Question: What is the filing due date as per the document?
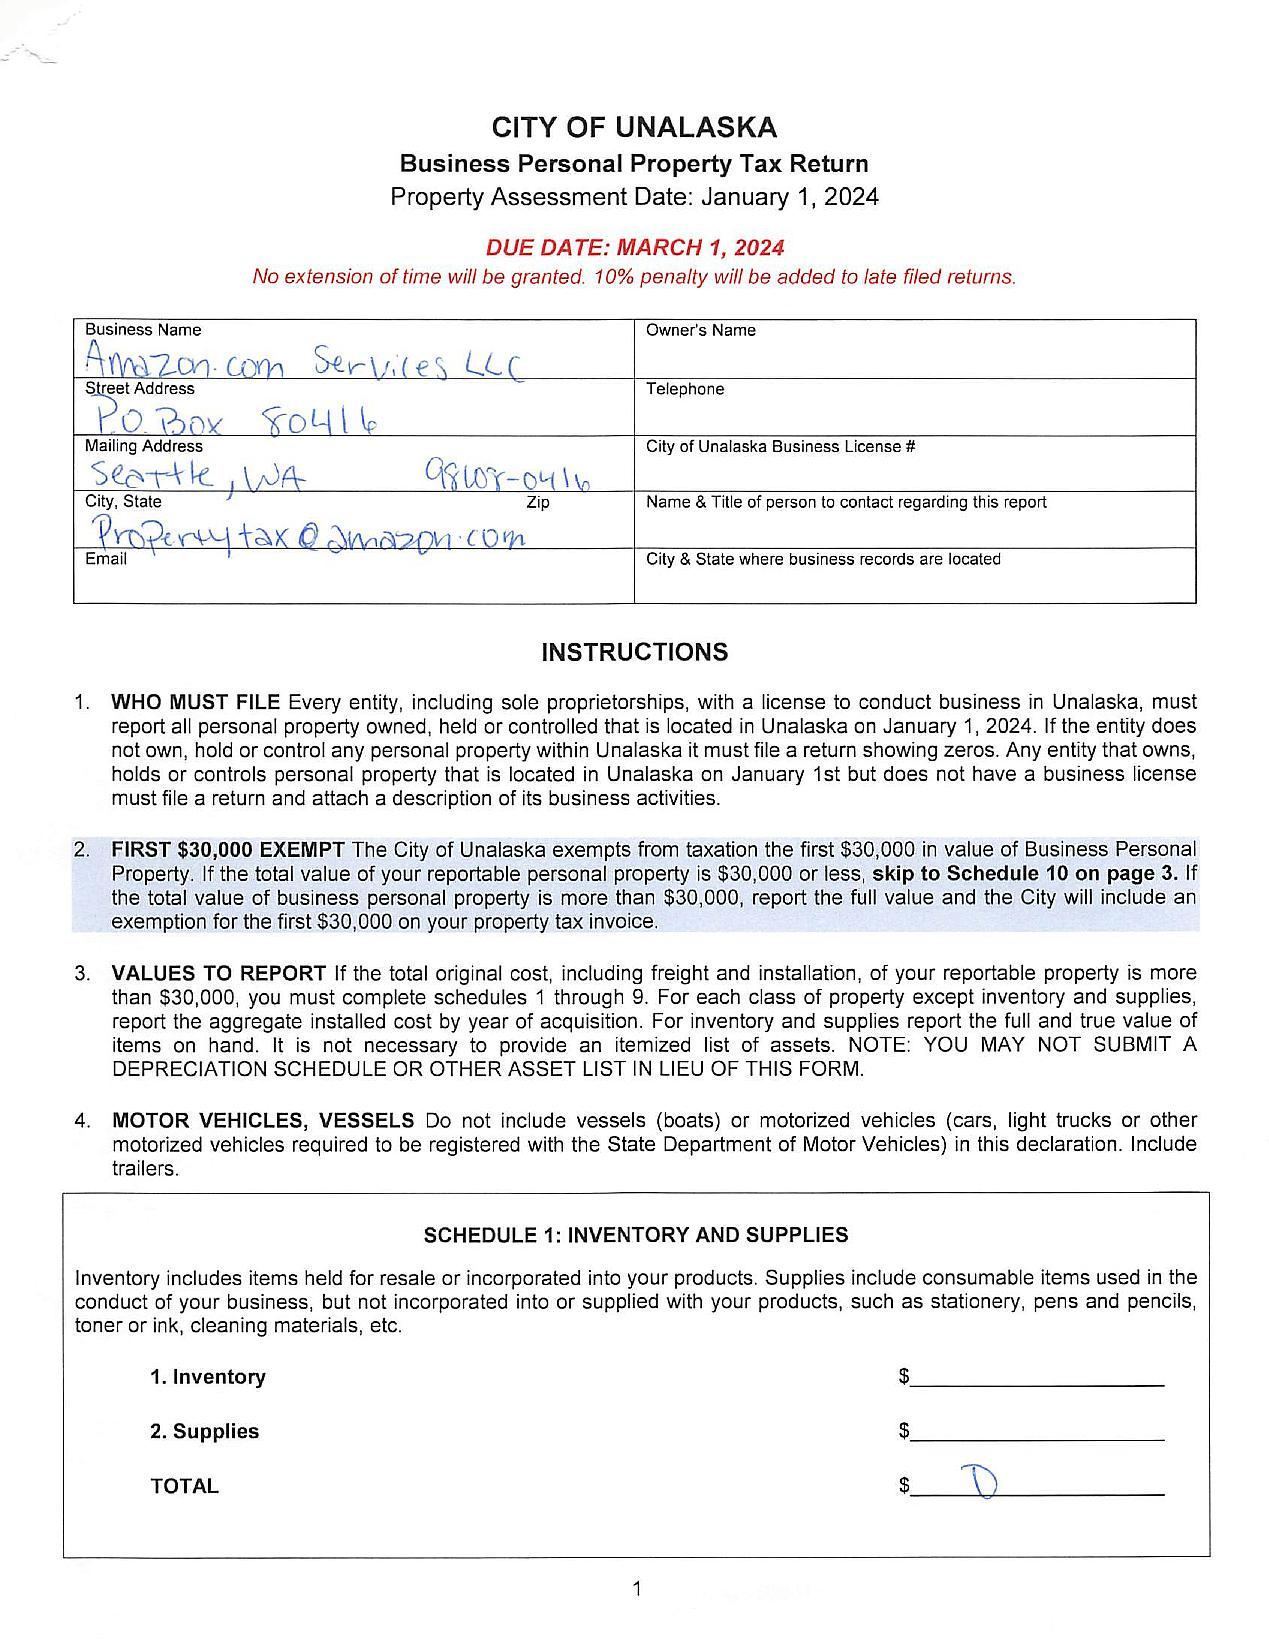
Answer: "1-Mar-24"